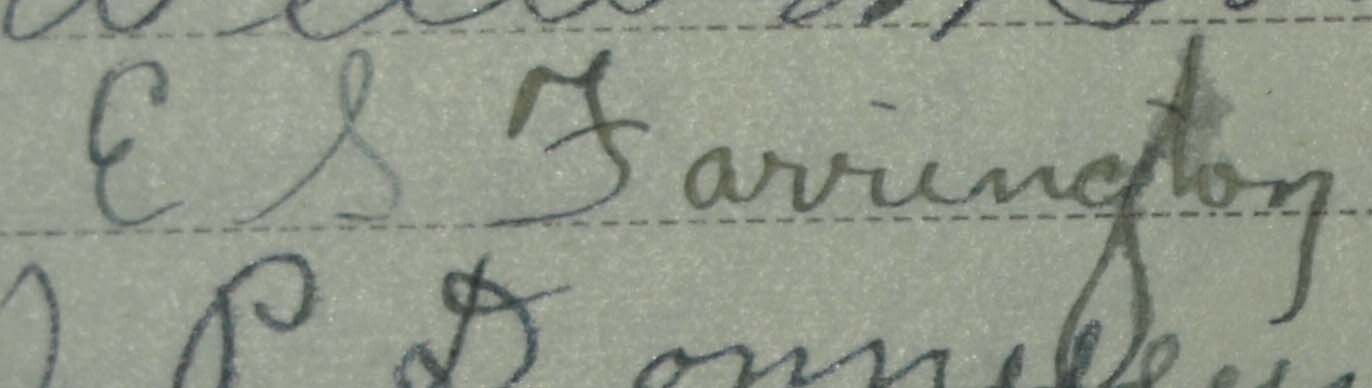
Signature of: edward silsby farrington